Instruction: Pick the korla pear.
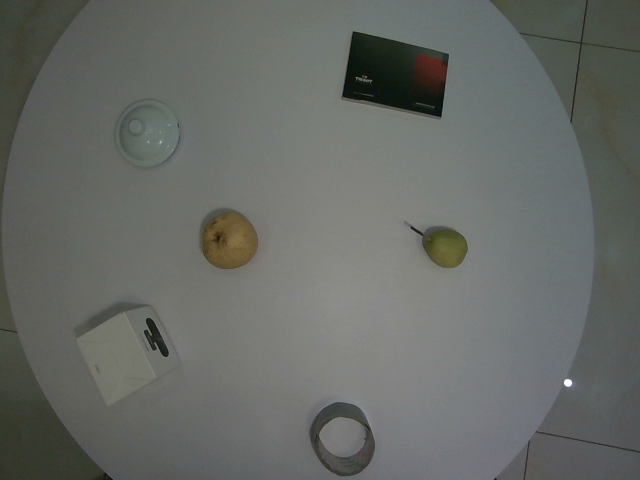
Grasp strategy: vertical